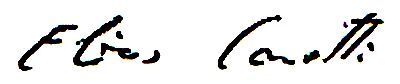
Signature of: elias canetti